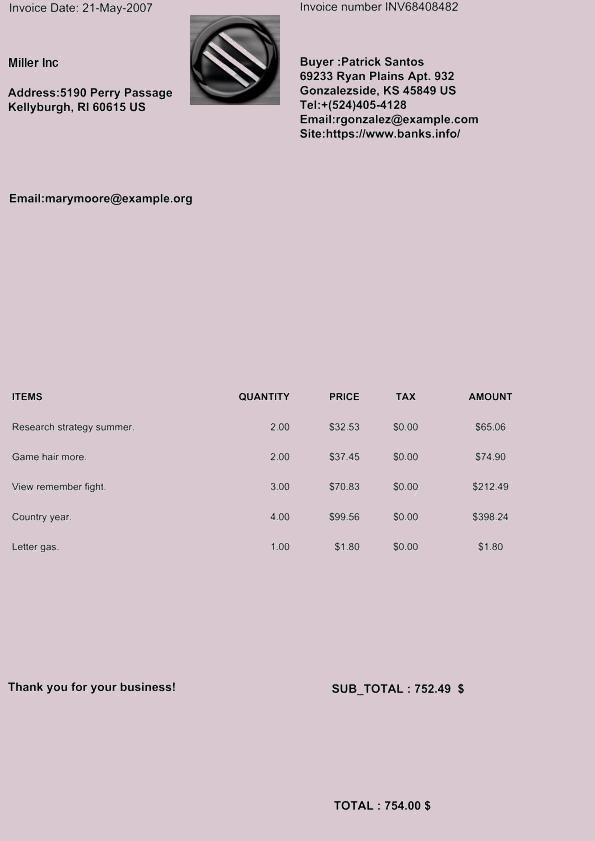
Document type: Invoice